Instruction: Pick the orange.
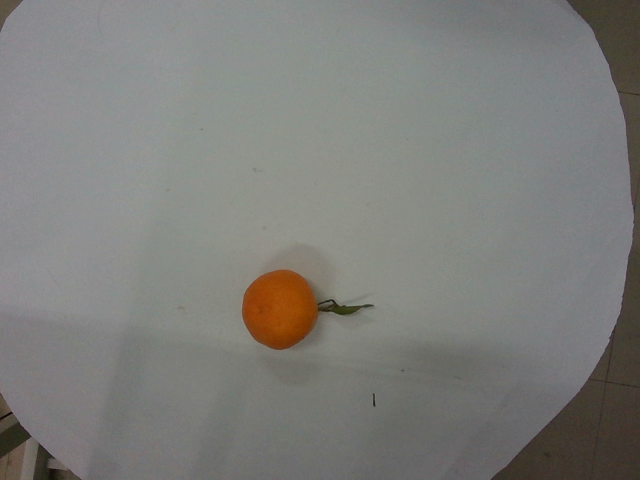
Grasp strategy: vertical